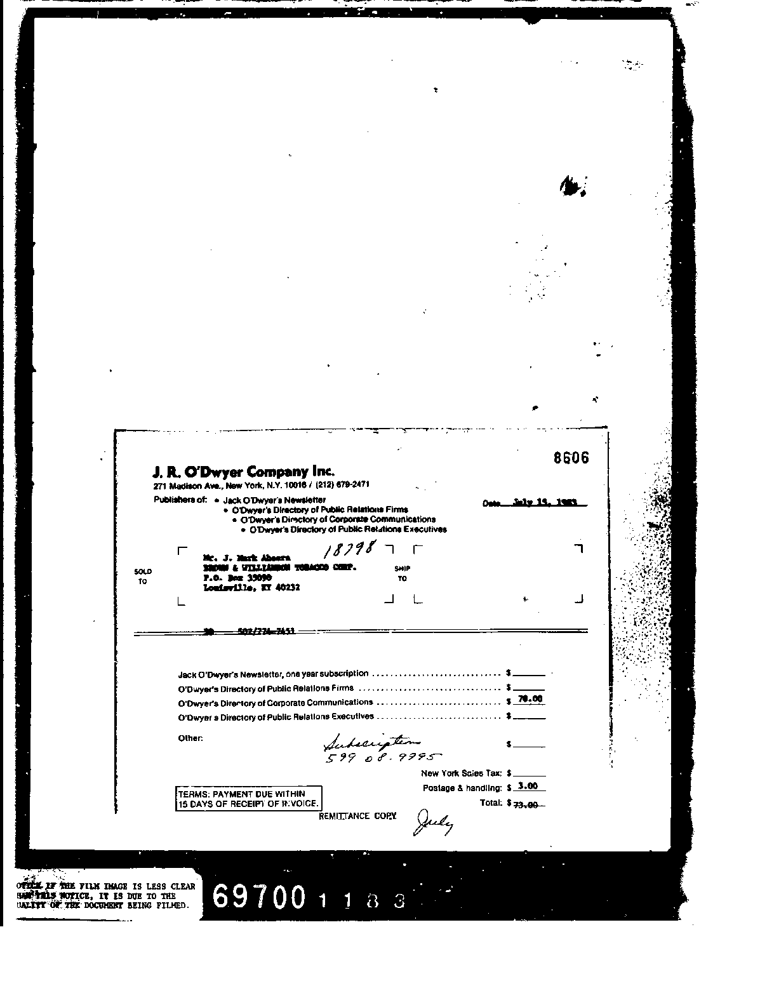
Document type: Invoice